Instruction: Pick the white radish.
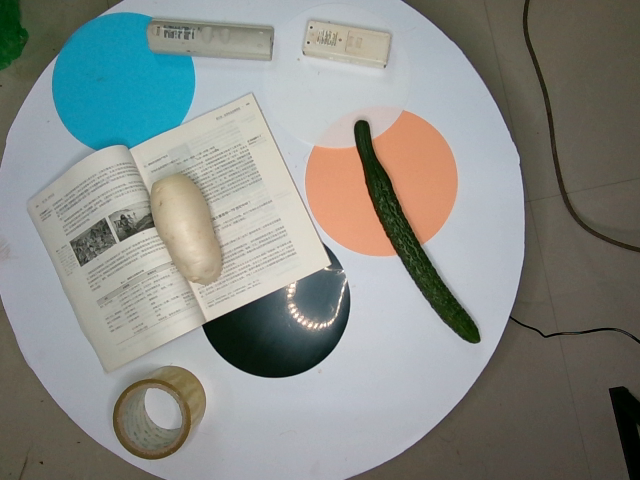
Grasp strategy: vertical